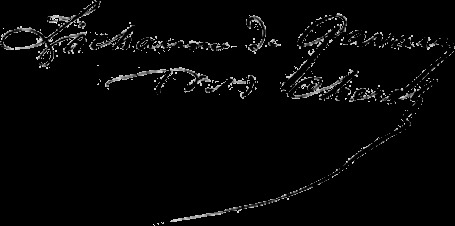
Signature of: jean louis chéret